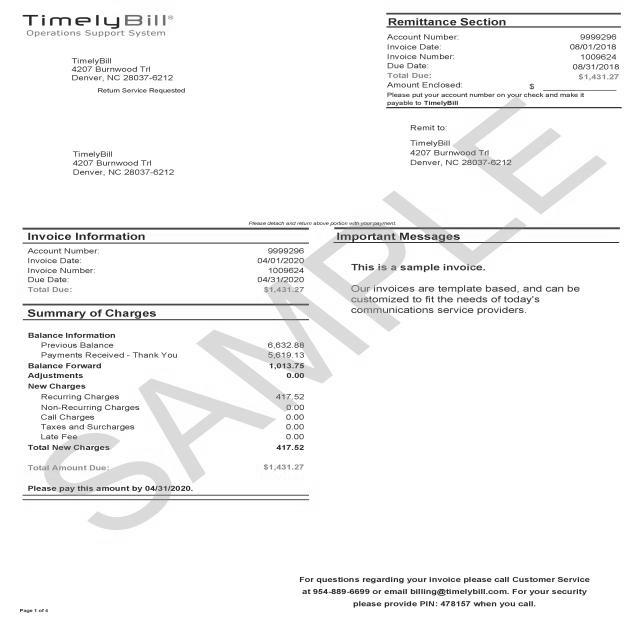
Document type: Invoice